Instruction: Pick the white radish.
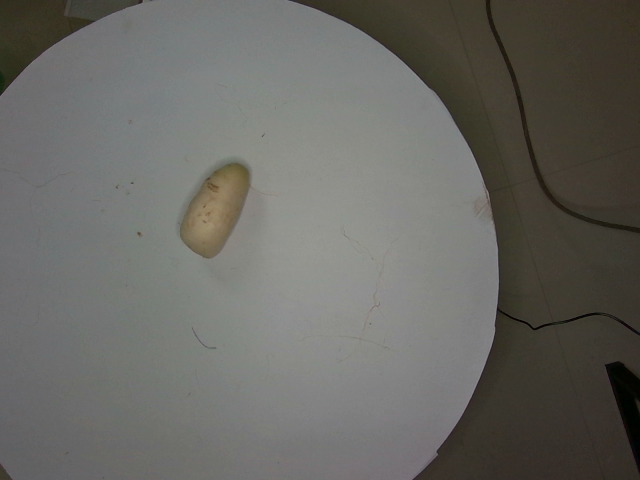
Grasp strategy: vertical